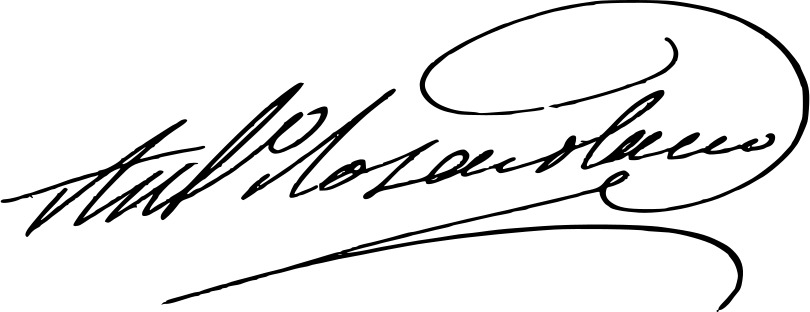
Signature of: antonio ros de olano